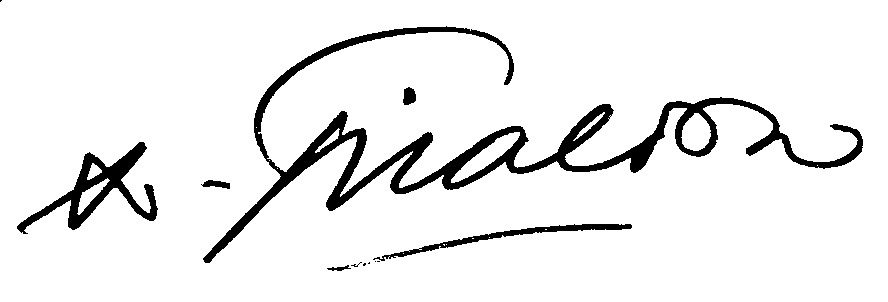
Signature of: adolphe giraldon